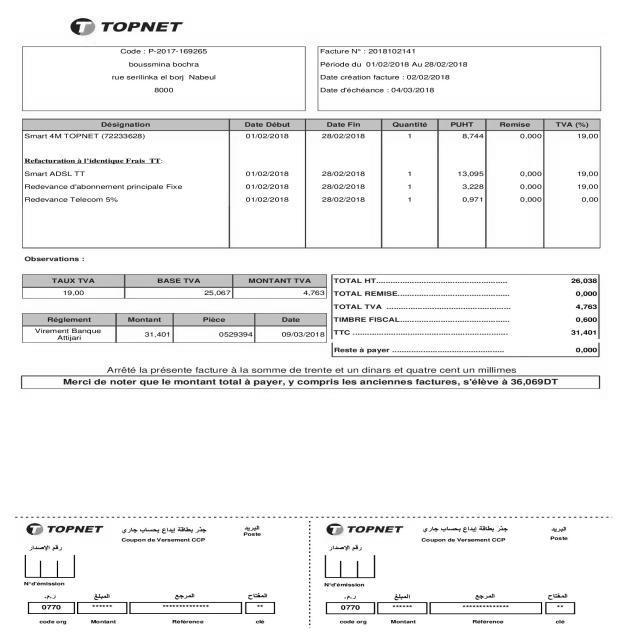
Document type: Invoice